Question: What is the suspected problem?
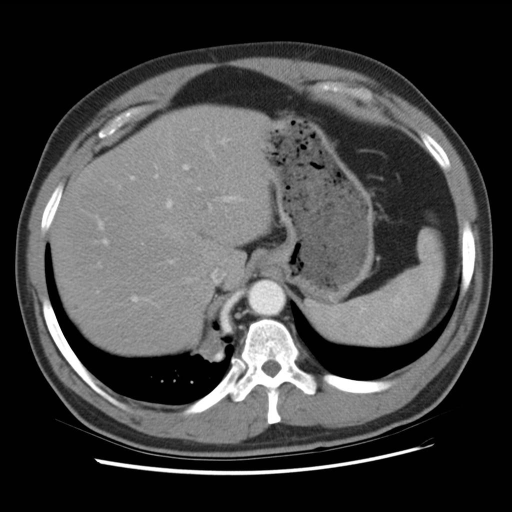
Answer: The findings suggest Non-enhanced virtual colonoscopy images demonstrate a soft tissue density mass within the right lower lobe.

Intravenous contrast enhanced CT of the chest demonstrates a well-defined mass within the right lower lobe with an arterial supply arising from the abdominal aorta.  Lung window images demonstrate no air-filled bronchi within the mass.

3D reconstructed image from the Vitrea workstation demonstrates the mass within the right lower lobe adjacent to the right hemi-diaphragm.. Intravenous contrast enhanced CT of the chest demonstrates a well-defined mass within the right lower lobe with an arterial supply arising from the abdominal aorta. Lung window images demonstrate no air-filled bronchi within the mass.. The patient might have a history of 54 year old male with a right lower lobe mass seen on virtual colonoscopy..